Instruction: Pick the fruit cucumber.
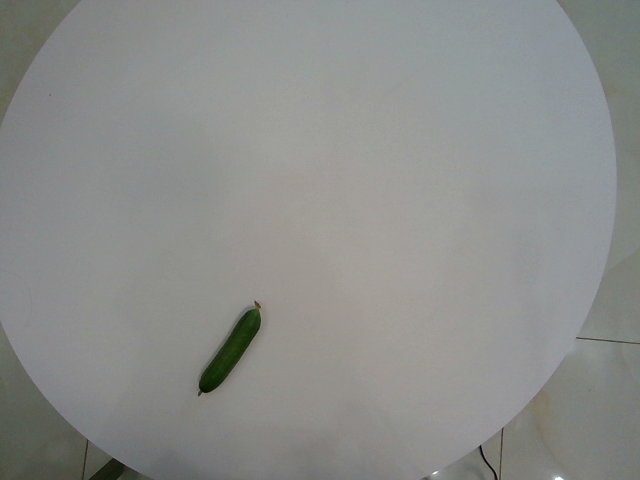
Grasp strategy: vertical